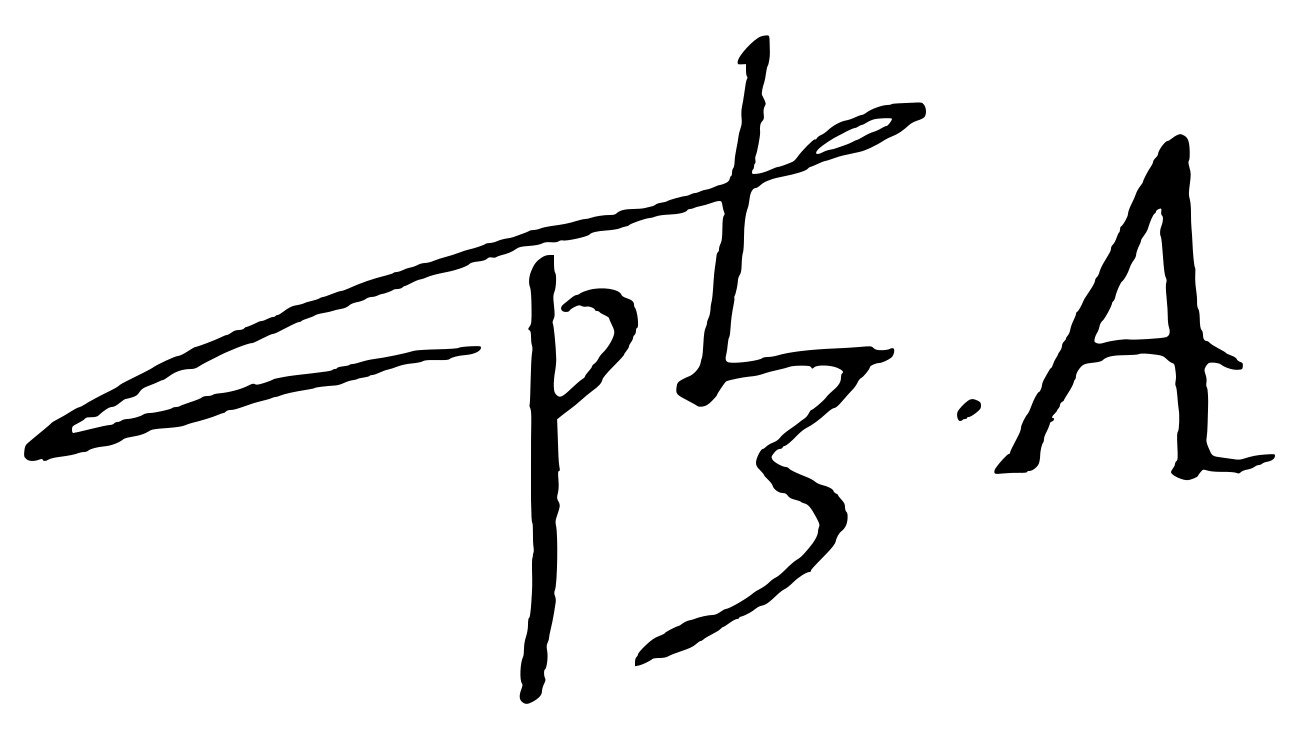
Signature of: paul iii